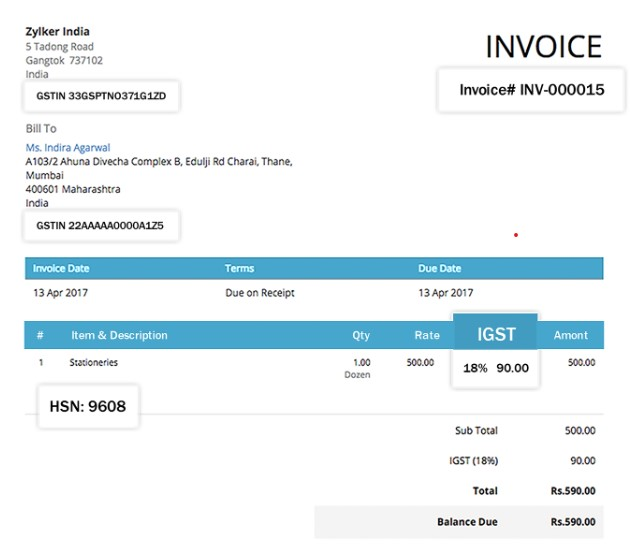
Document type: Invoice